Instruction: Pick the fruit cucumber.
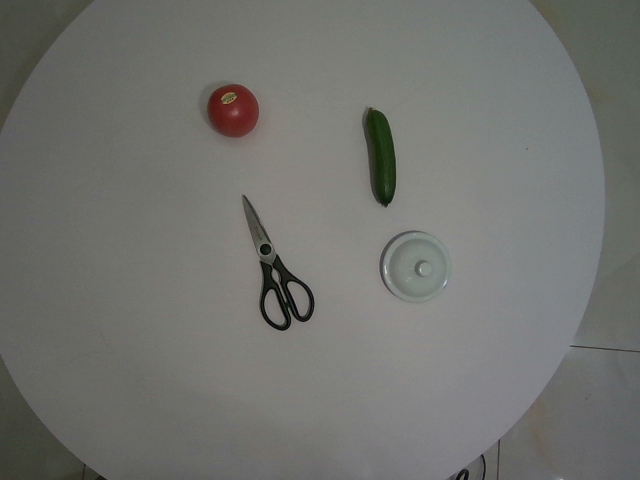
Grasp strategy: vertical